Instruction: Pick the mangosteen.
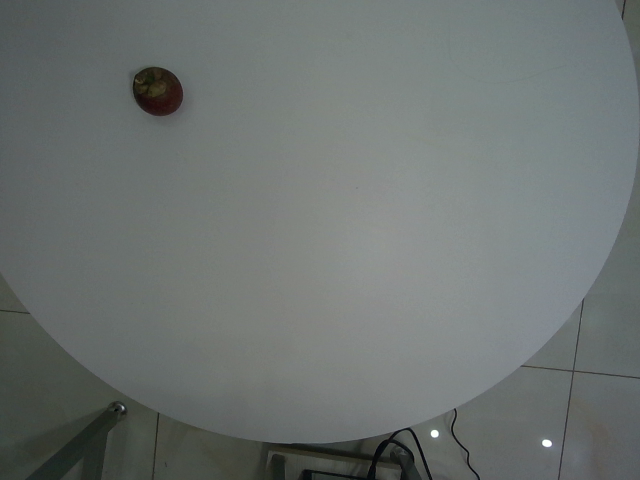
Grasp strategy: vertical